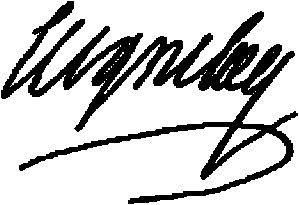
Signature of: jean baptiste colbert marquis de seignelay